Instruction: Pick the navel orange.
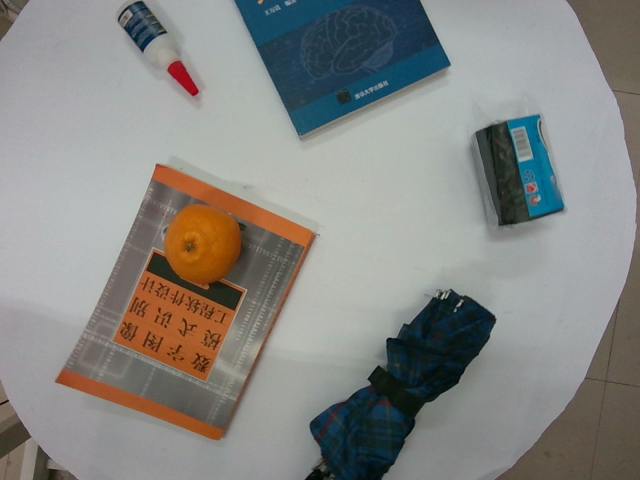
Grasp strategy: vertical